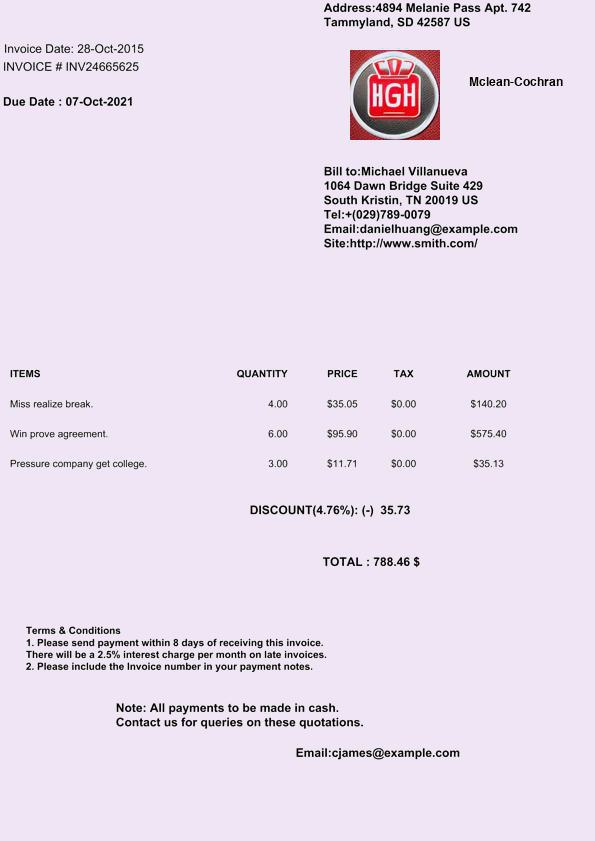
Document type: Invoice